Question: How does the patient history play a role?
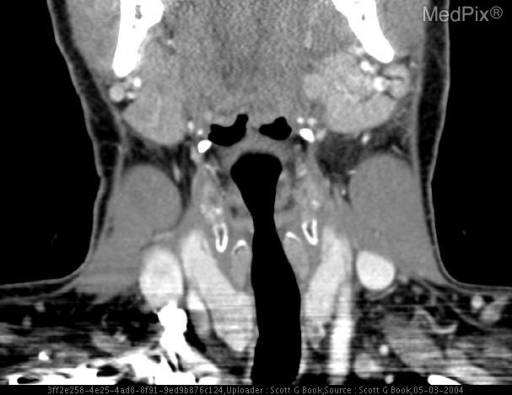
Answer: The patient's history of 30 year old male complains of neck soreness and dysphagia with fever. is key in understanding the case.